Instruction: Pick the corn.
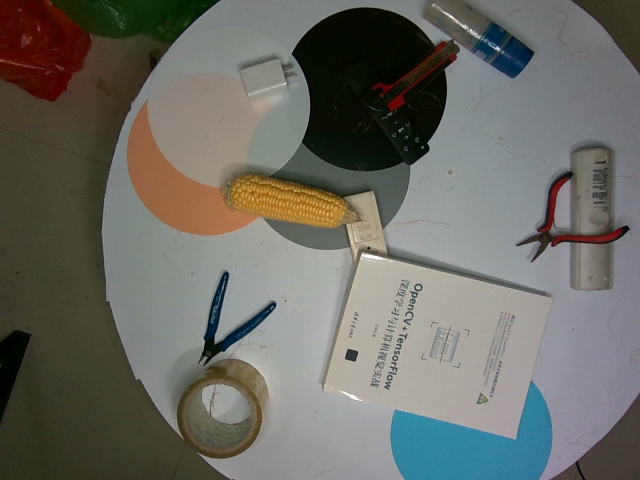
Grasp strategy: vertical